Question: What is the property identification or parcel number listed?
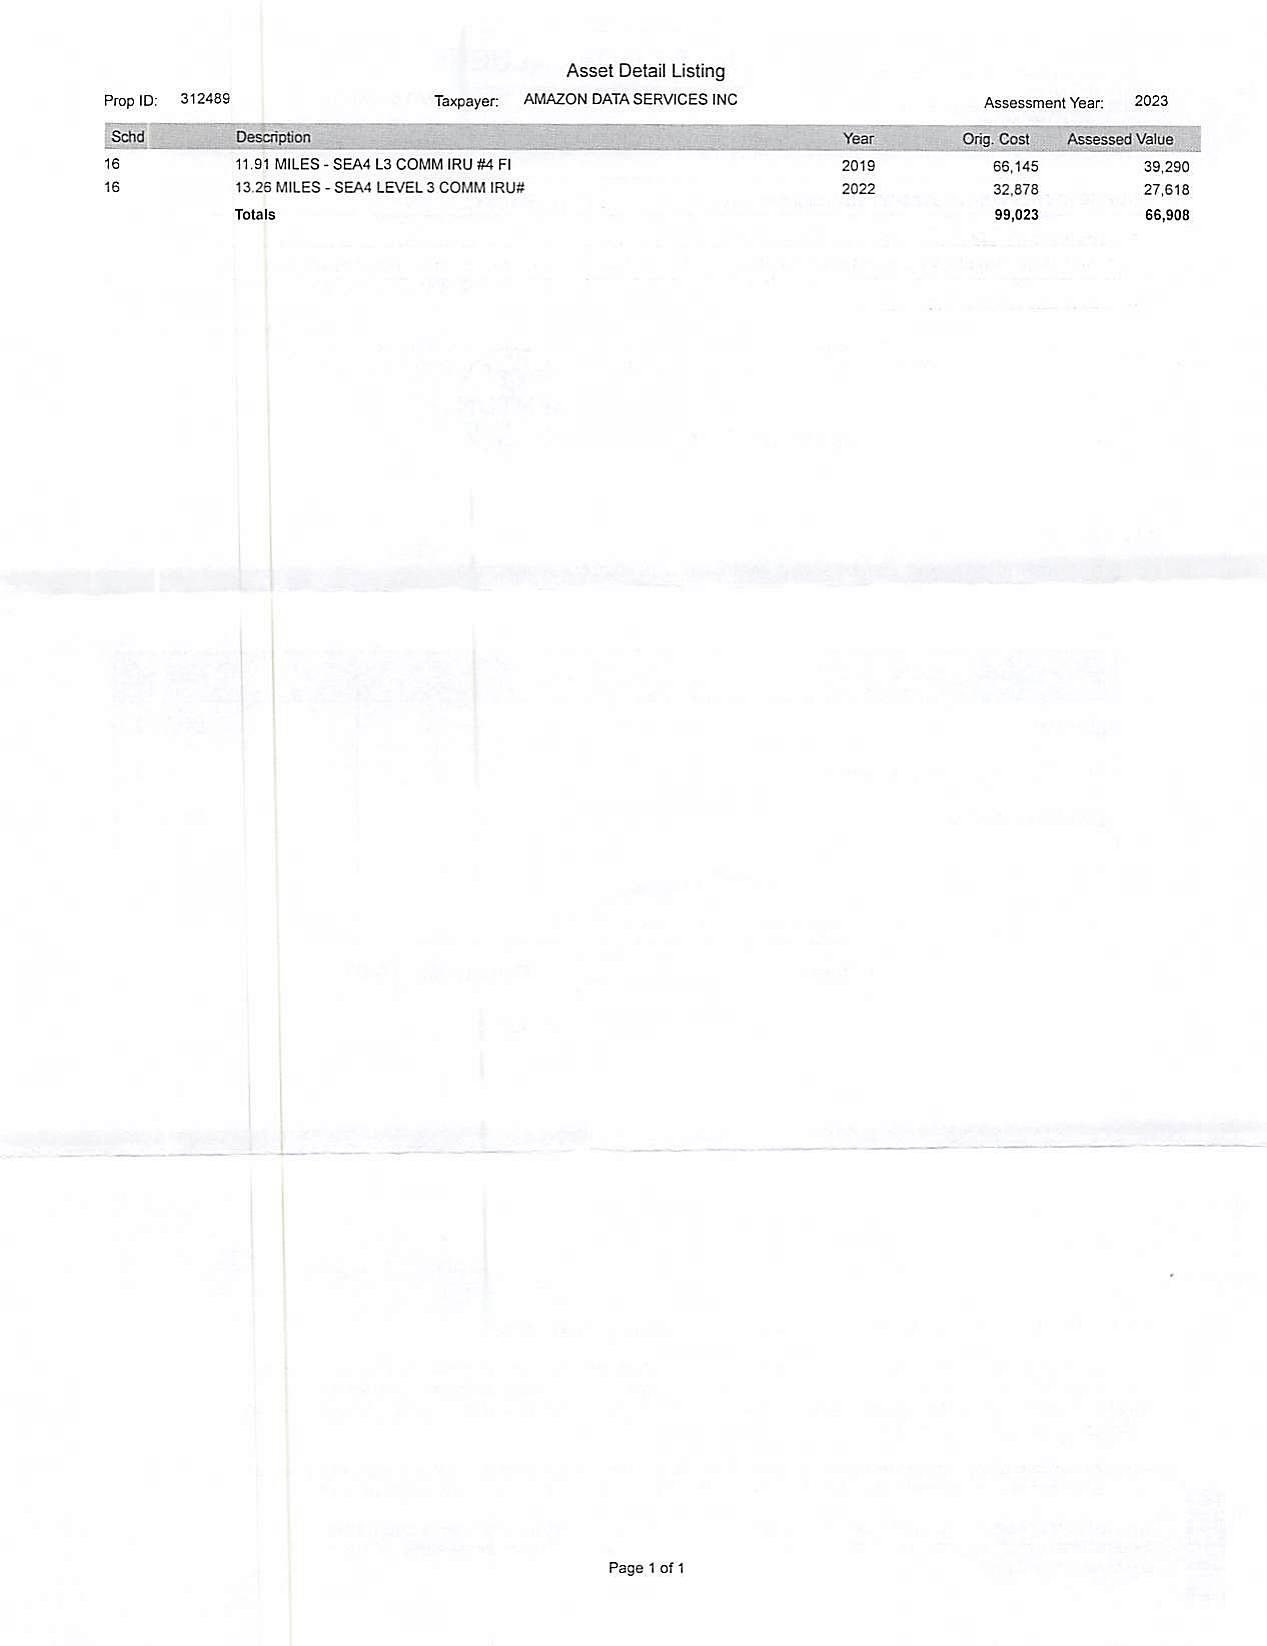
Answer: "312489"